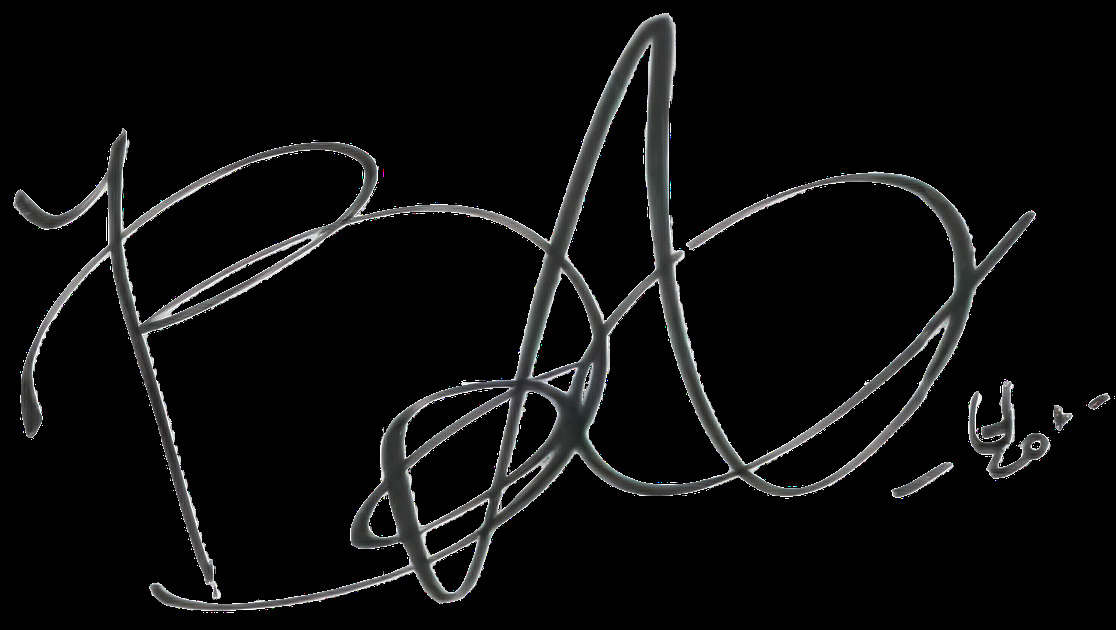
Signature of: boa